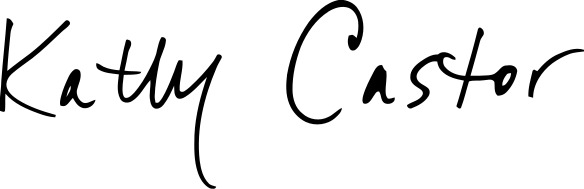
Signature of: kathy castor